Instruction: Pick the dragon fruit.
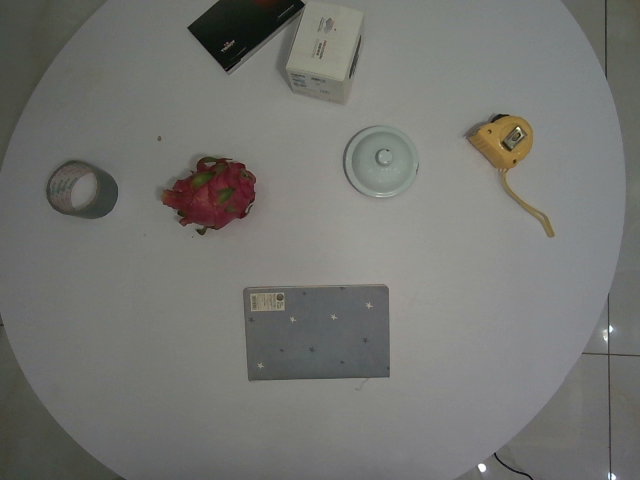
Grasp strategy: vertical